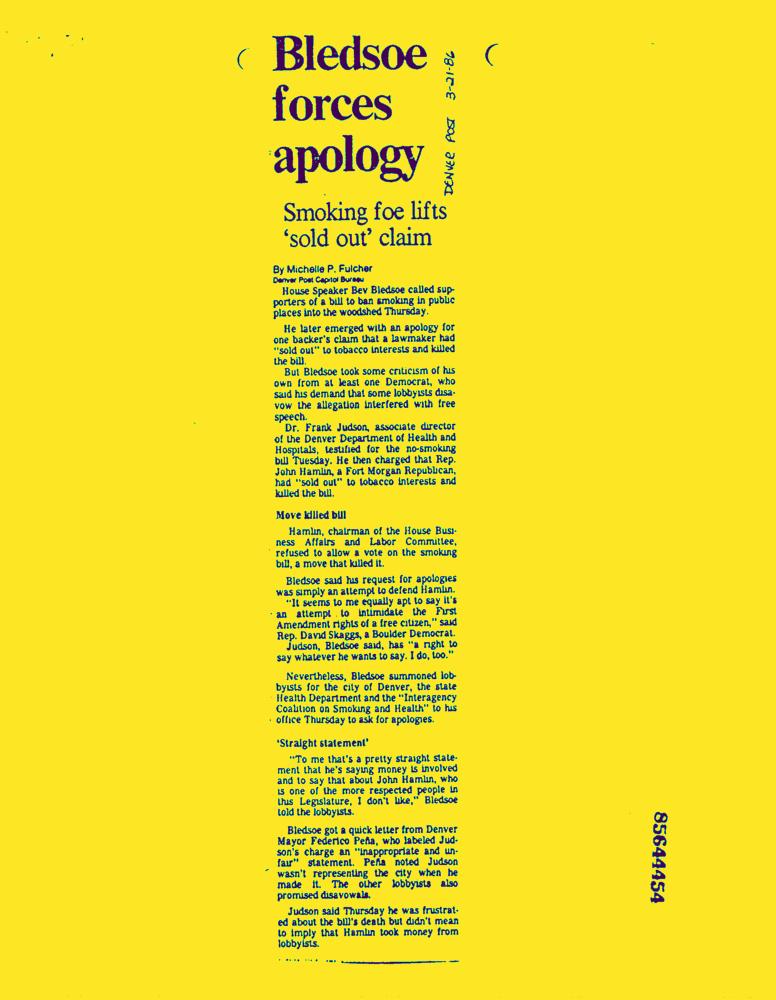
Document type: News-Article